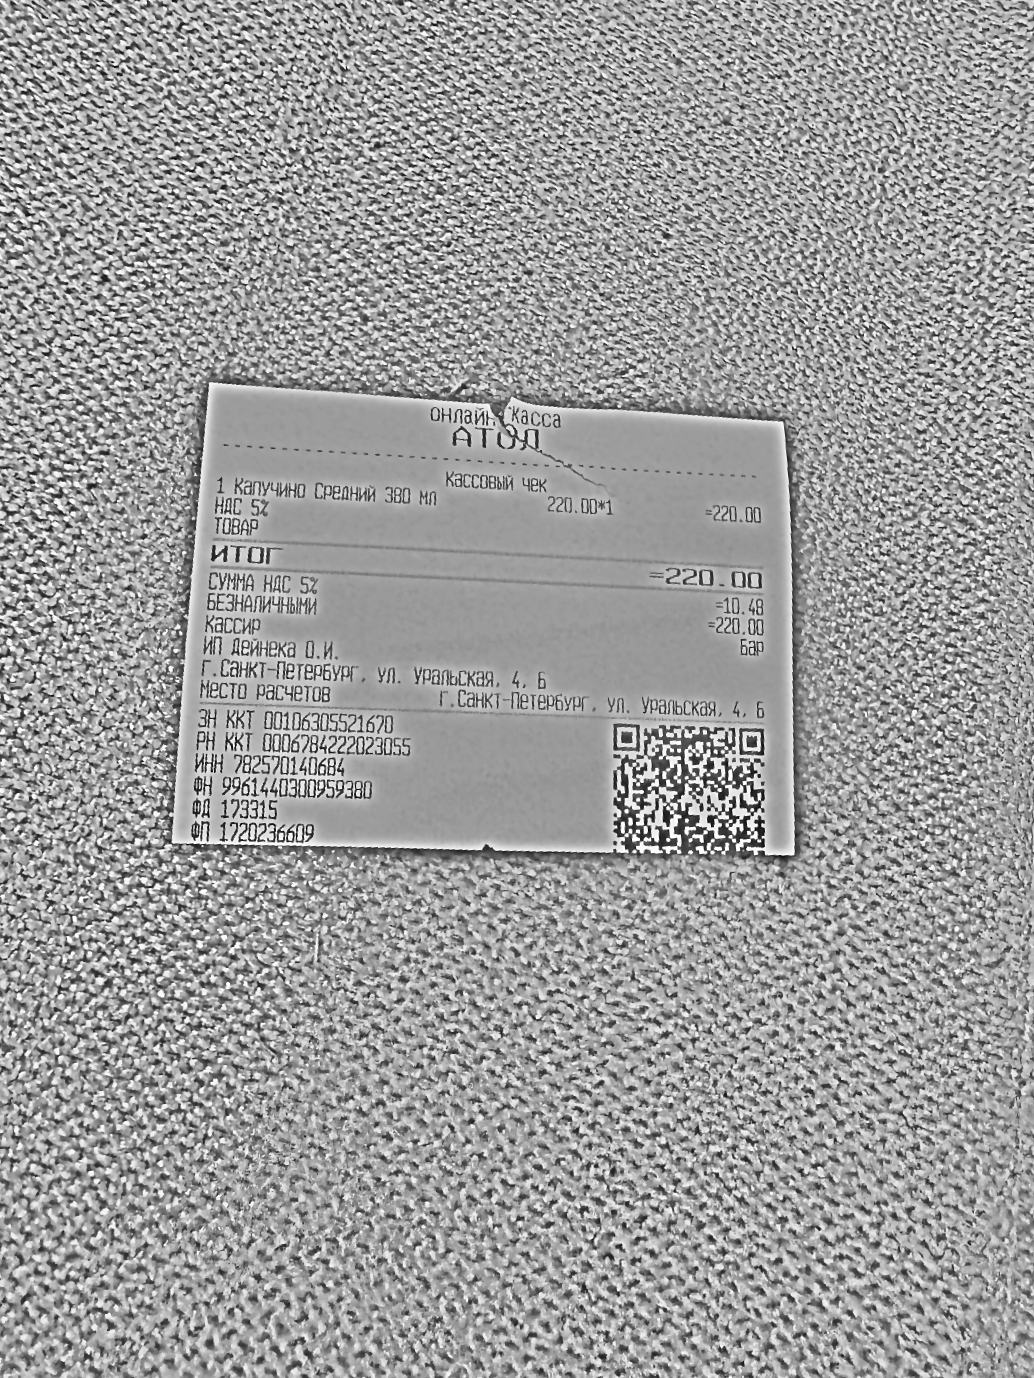
Продавец: ИП Дейнека О. И.
ИНН: 782570140684
Дата: не распознано
Товары: 1 Капучино средний 380 мл
Количество: 1
Цена: 220.00
Сумма: 220.00
Итого: 220.00